Question: What is the property identification or parcel number listed?
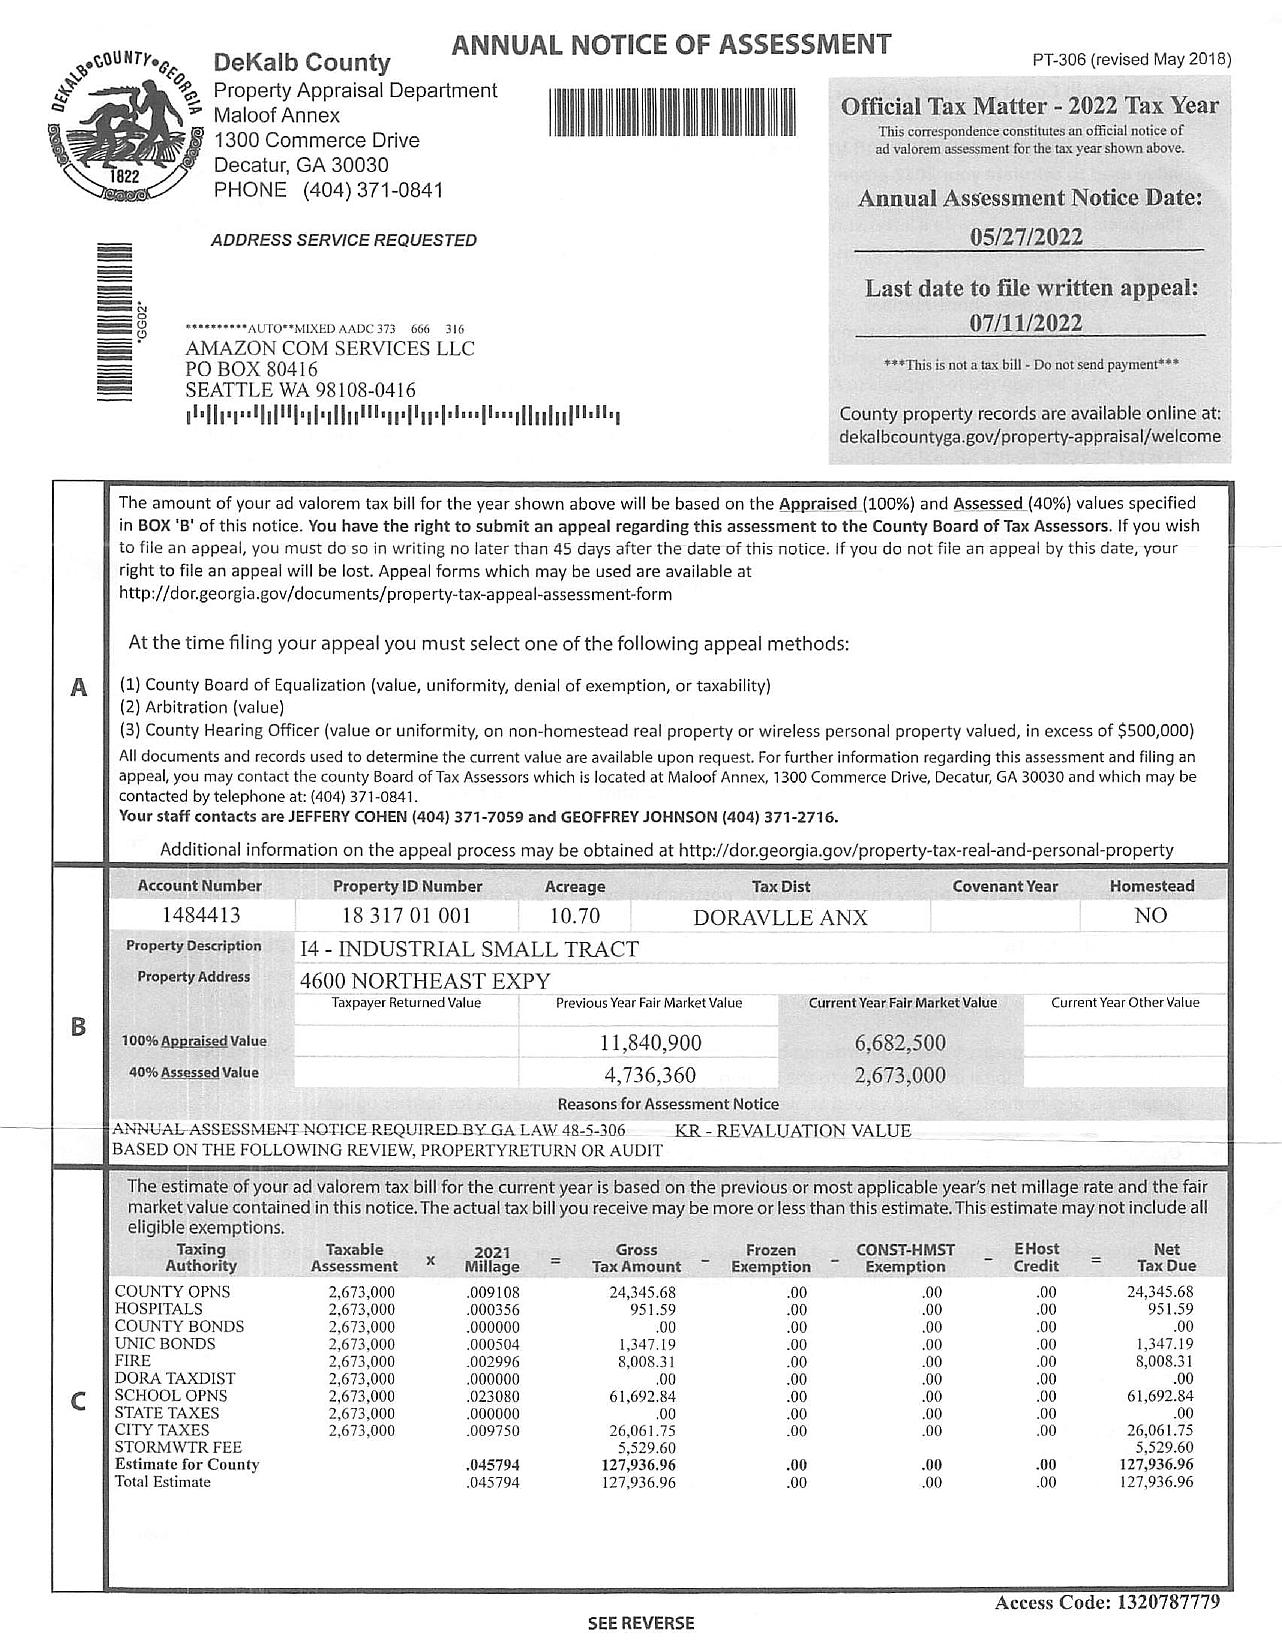
Answer: "18 317 01 001"